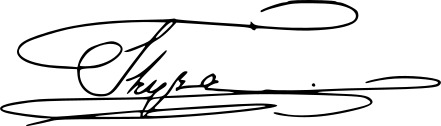
Signature of: thyra crown princess of hanover